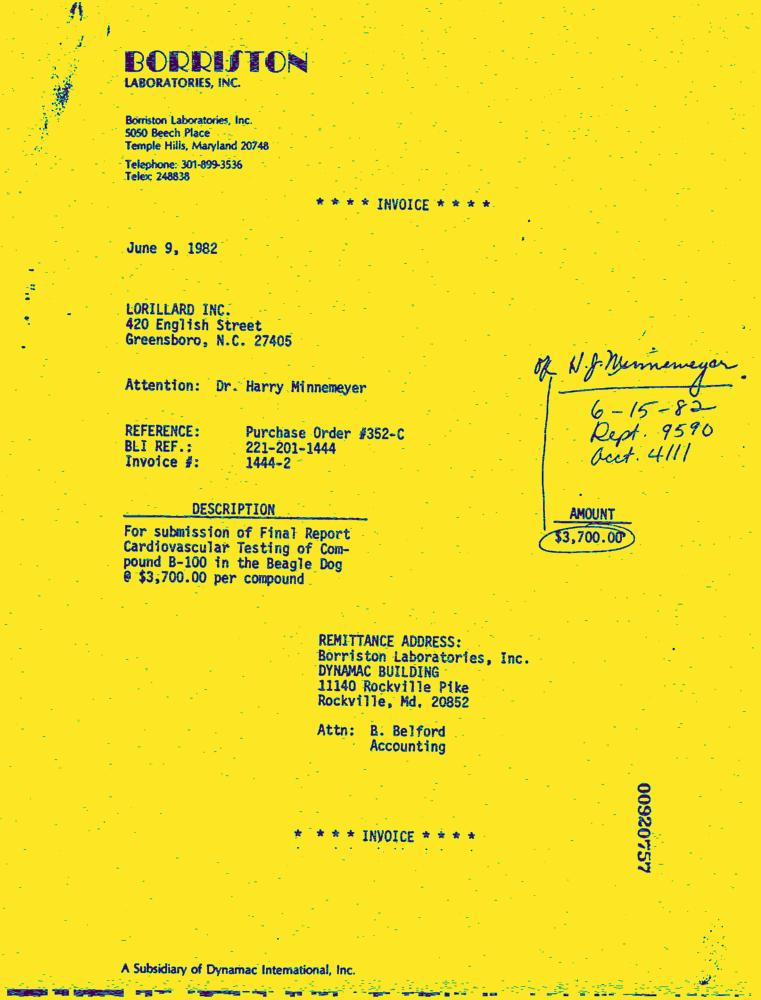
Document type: Invoice-Doc